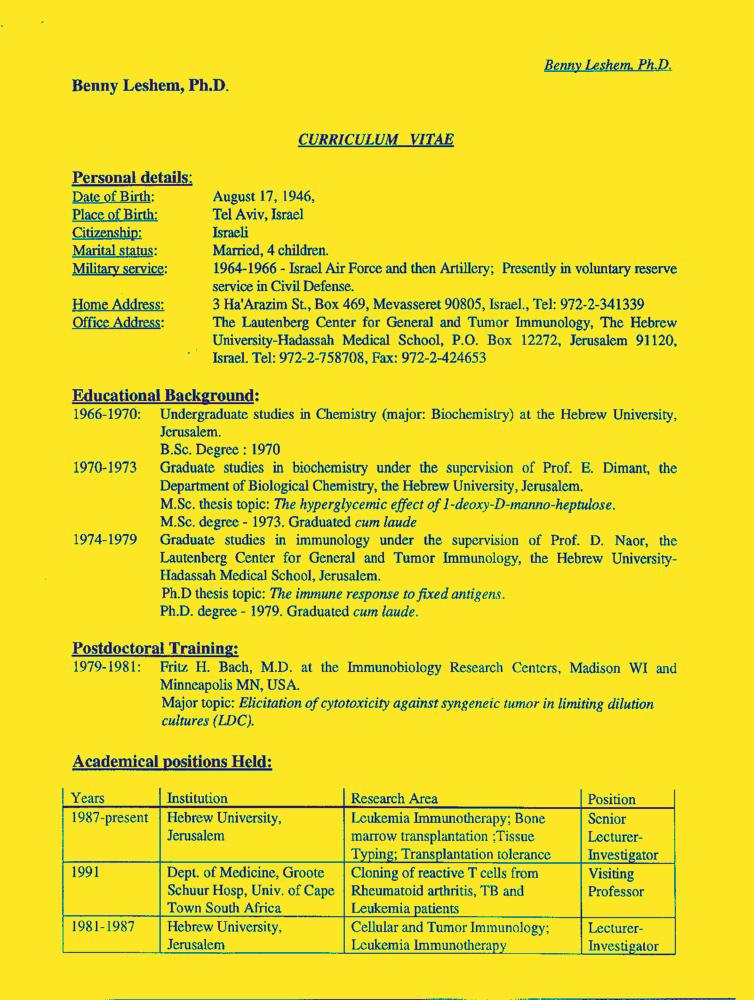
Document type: Resume-Doc